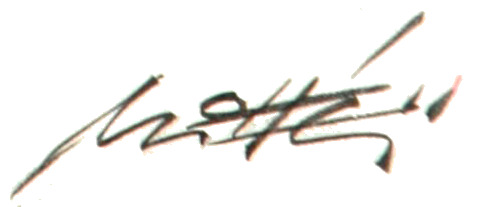
Signature of: mittéï